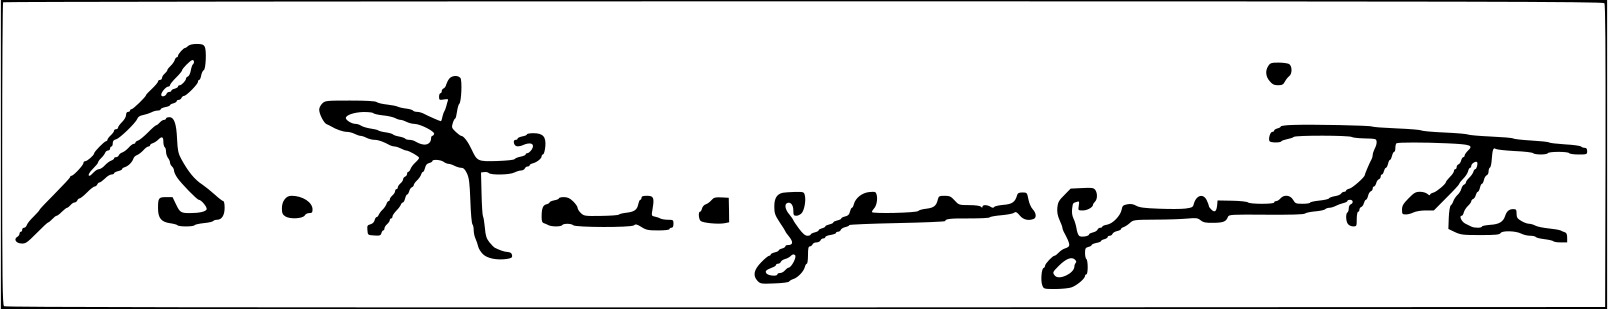
Signature of: prince bojidar karageorgevitch